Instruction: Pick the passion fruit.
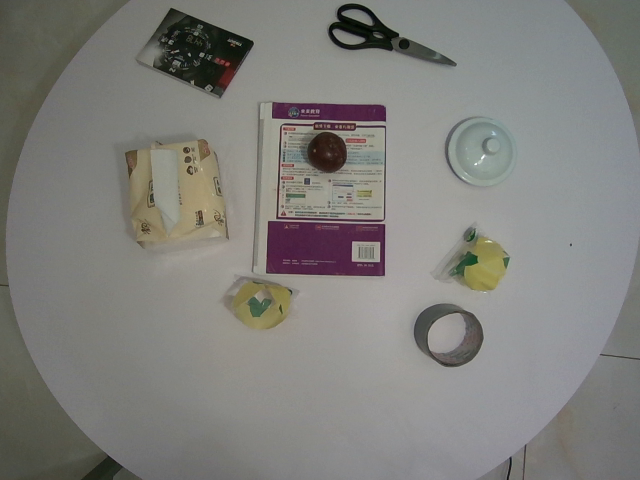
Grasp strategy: vertical